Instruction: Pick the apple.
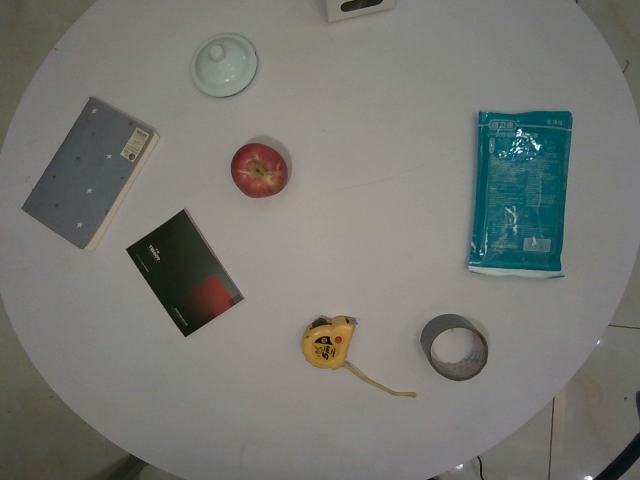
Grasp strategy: vertical